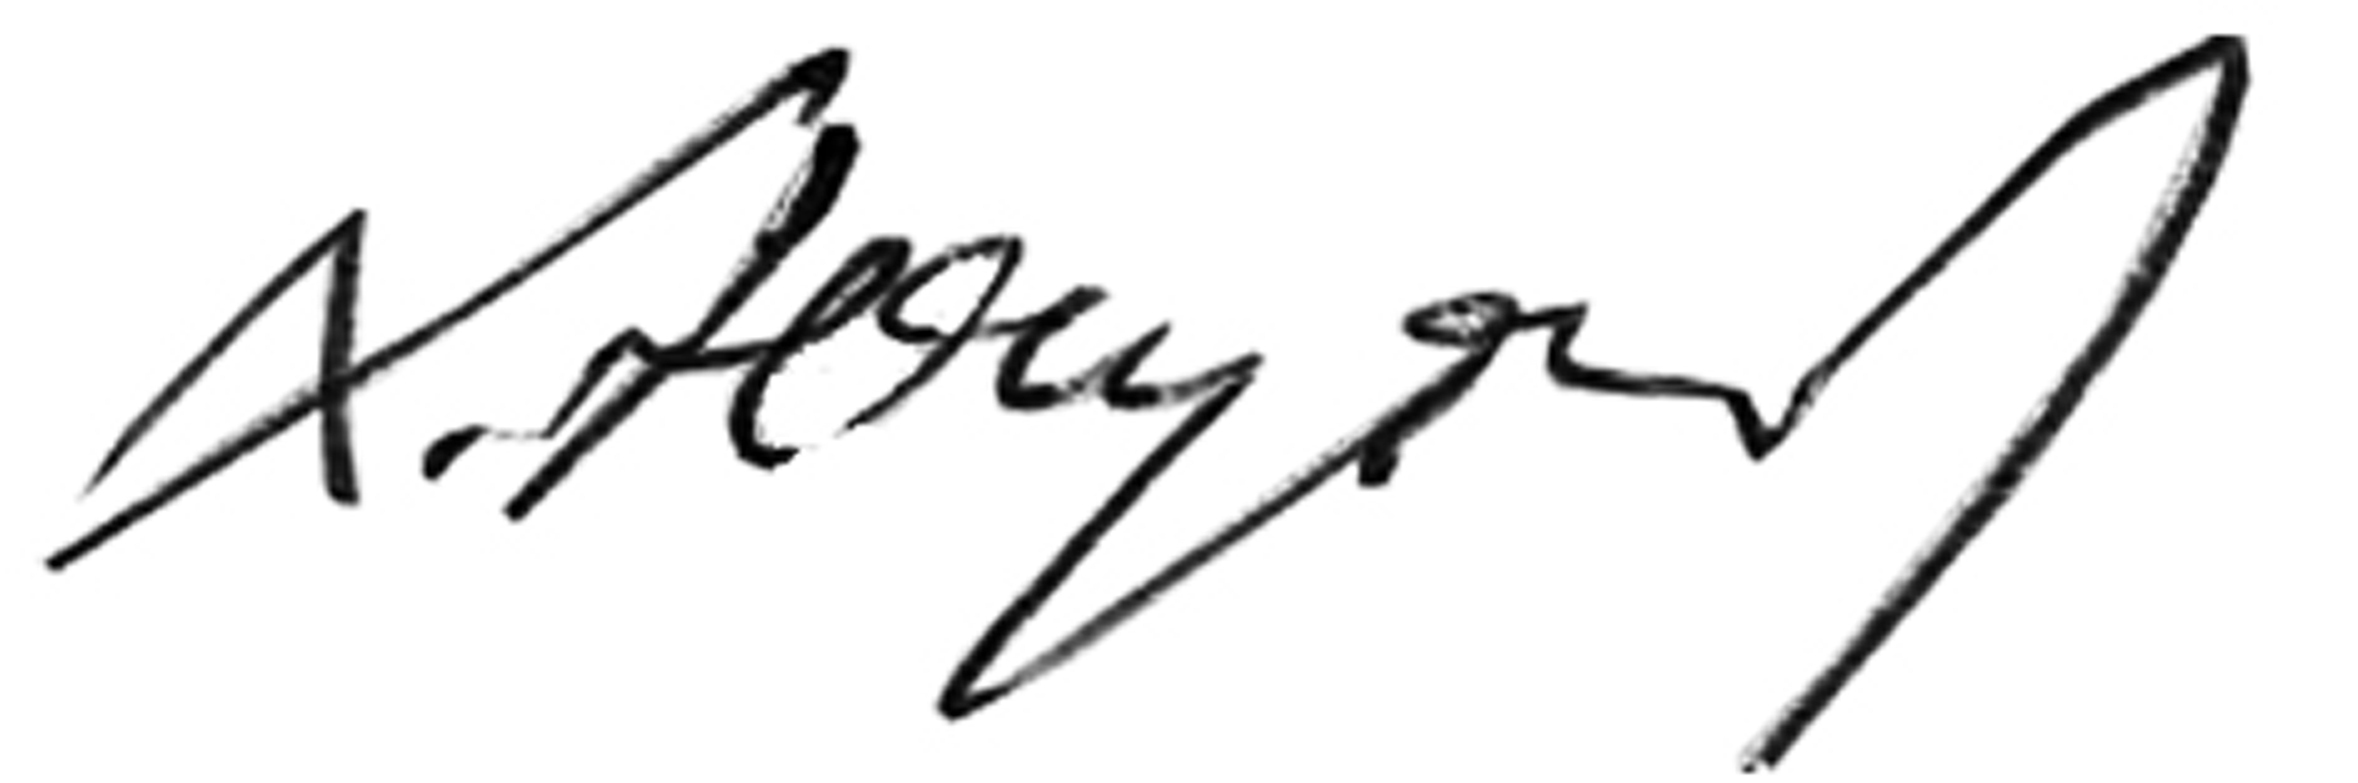
Signature of: khudoyor yusufbekov